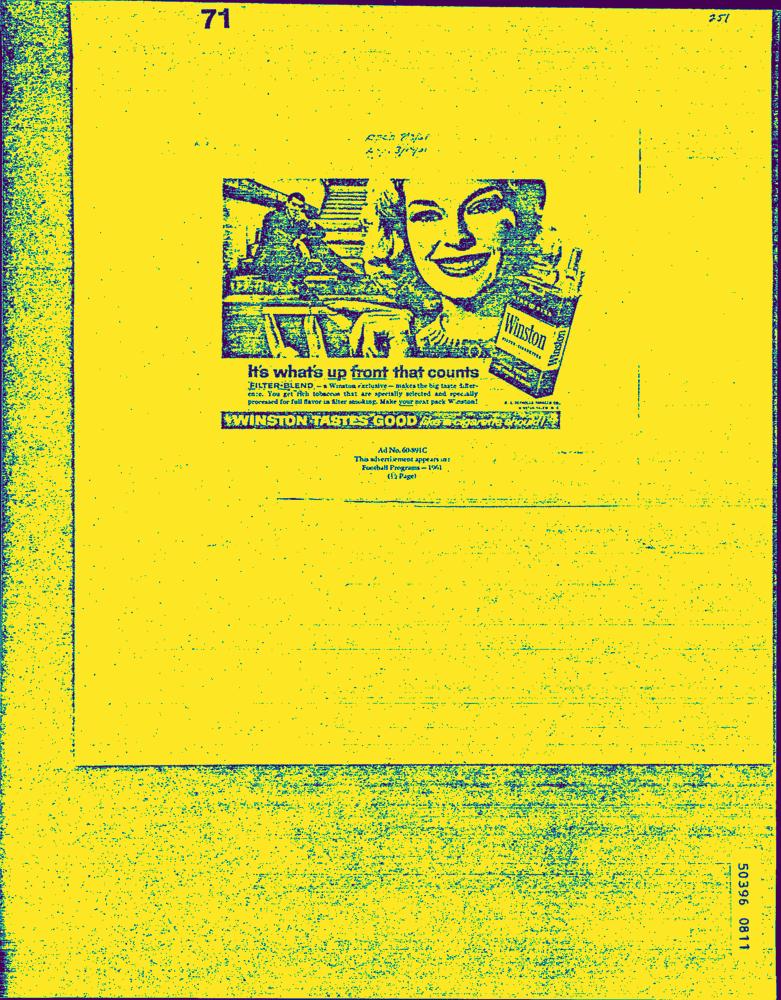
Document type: AD